Question: What appears to be the issue?
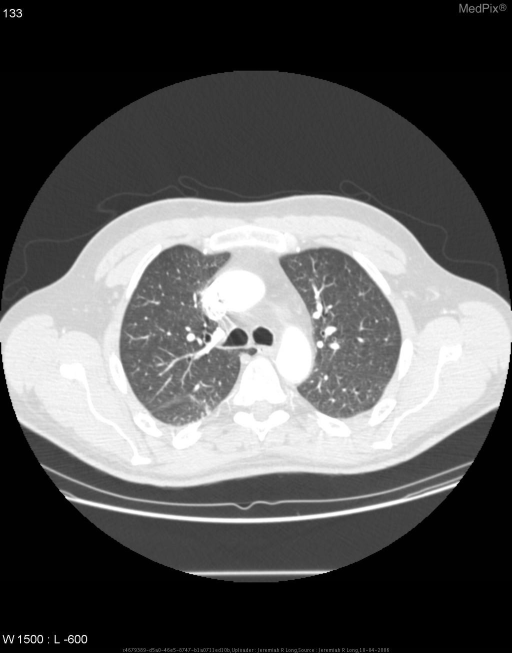
Answer: The findings suggest Contrast enhanced axial images (in lung windows) of the upper lungs demonstrates a pleural invagination from the right apex investing the azygous vein.. Contrast enhanced axial images (in lung windows) of the upper lungs demonstrates a pleural invagination from the right apex investing the azygous vein.. The patient might have a history of 45 year old male with recent diagnosis of gastric carcinoma undergoing staging CT..